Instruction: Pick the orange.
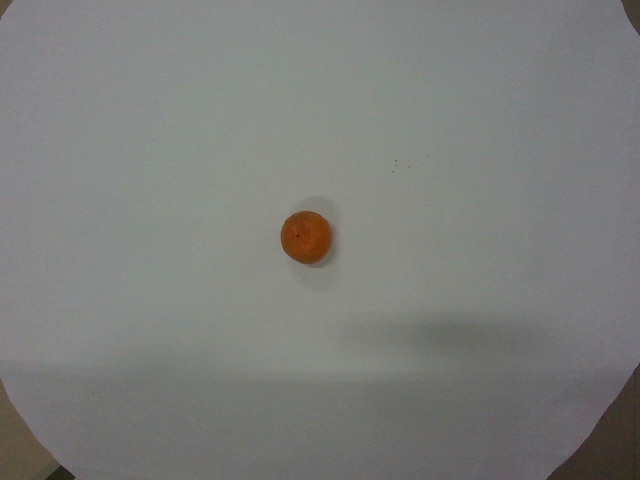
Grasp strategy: vertical